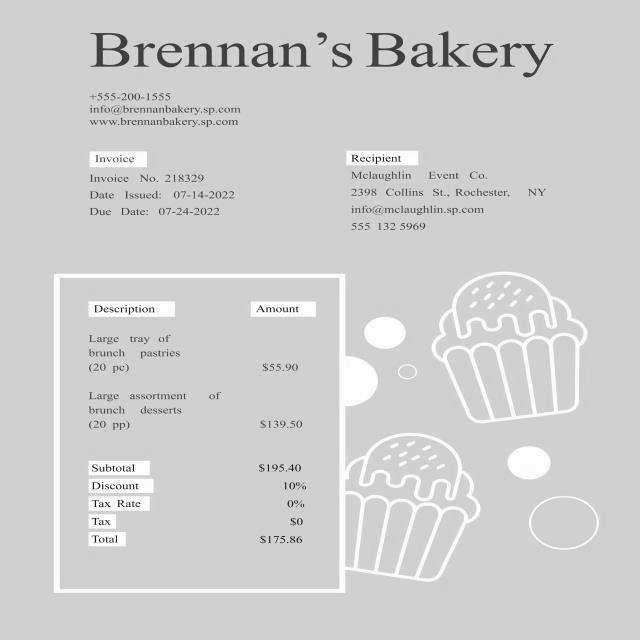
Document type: Invoice